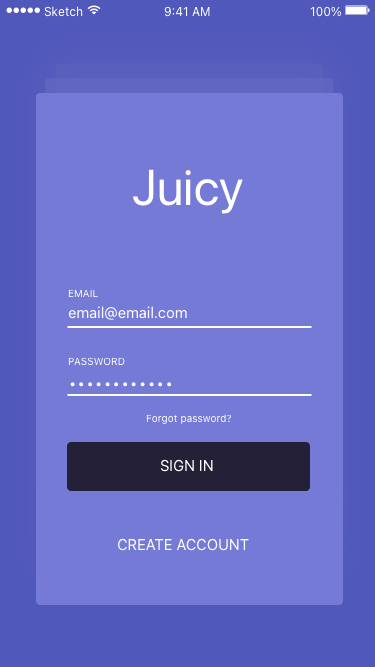
Text in this UI design:
CREATE ACCOUNT
SIGN IN
Forgot password?
PASSWORD
••••••••••••
EMAIL
email@email.com
Juicy